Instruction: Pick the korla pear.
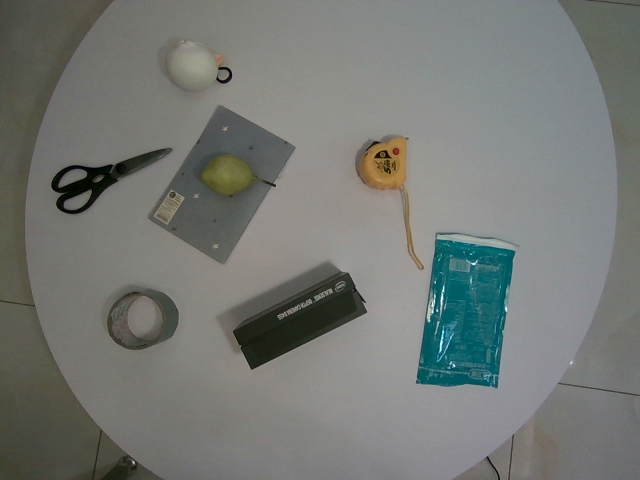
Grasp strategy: vertical